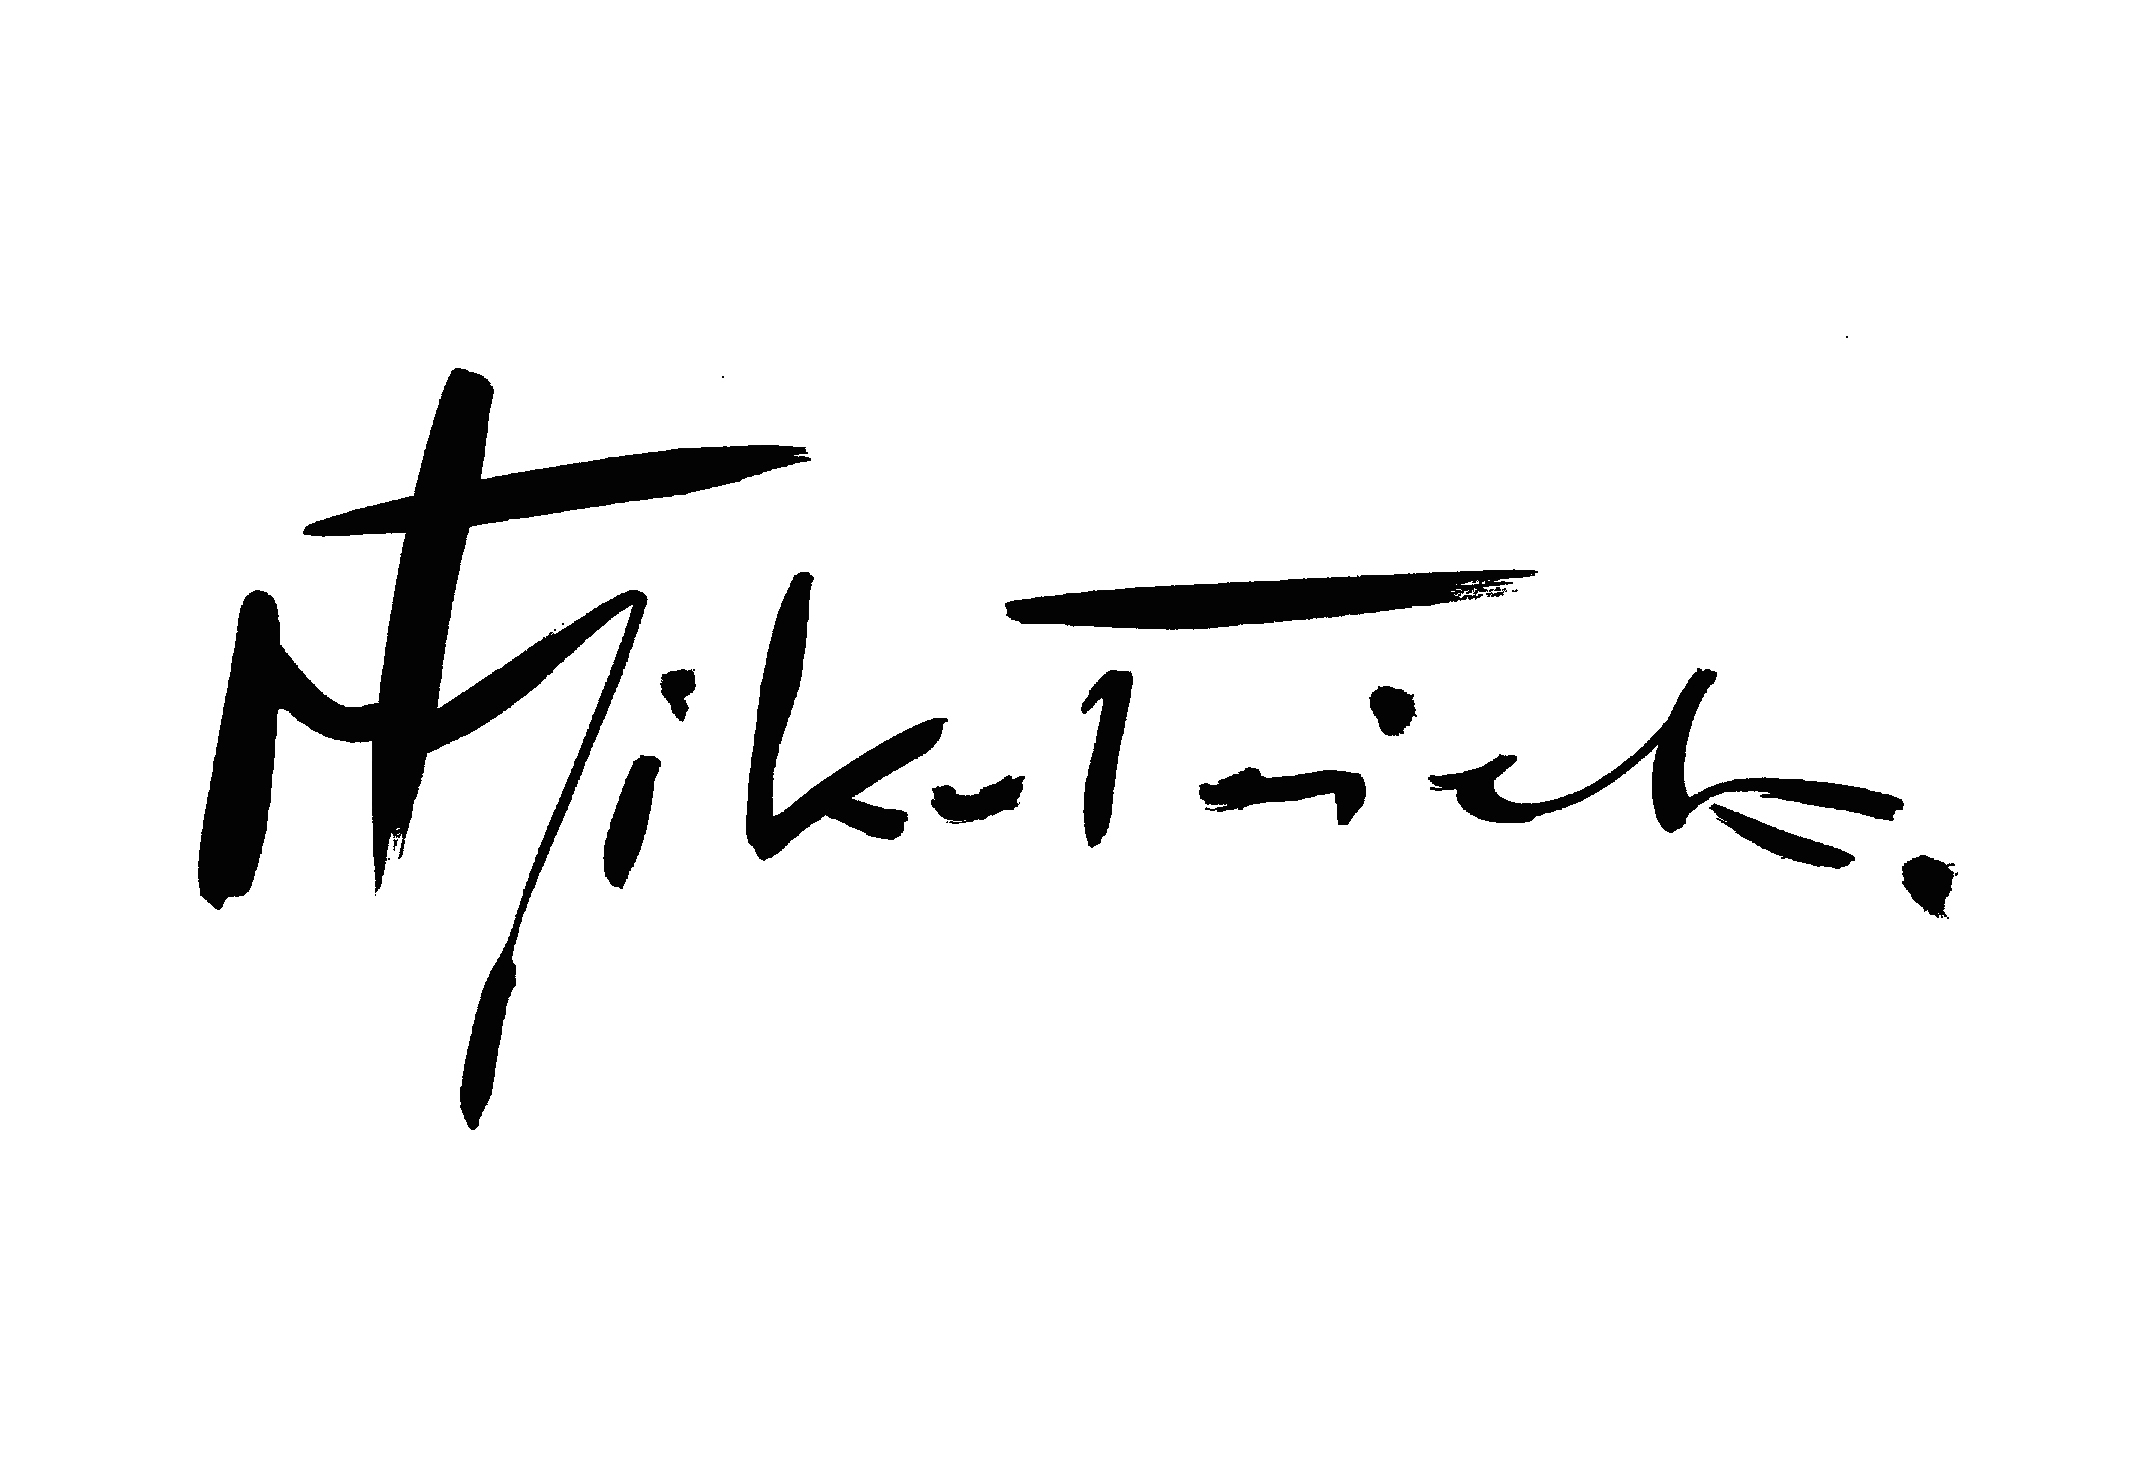
Signature of: mariusz mikołajek